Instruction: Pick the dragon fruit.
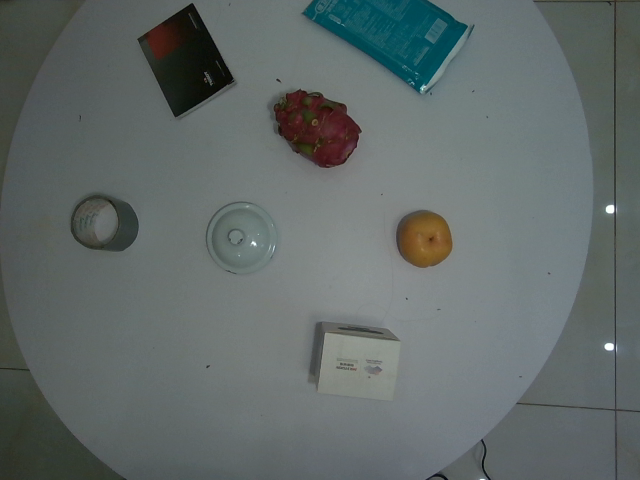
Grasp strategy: vertical